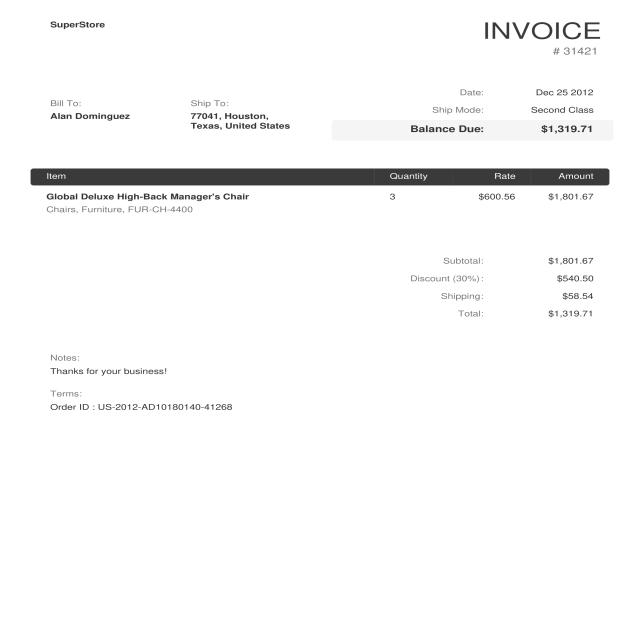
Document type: Invoice